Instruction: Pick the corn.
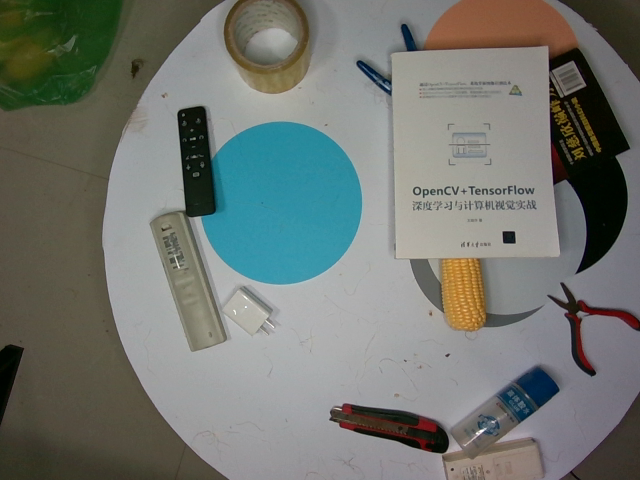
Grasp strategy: vertical